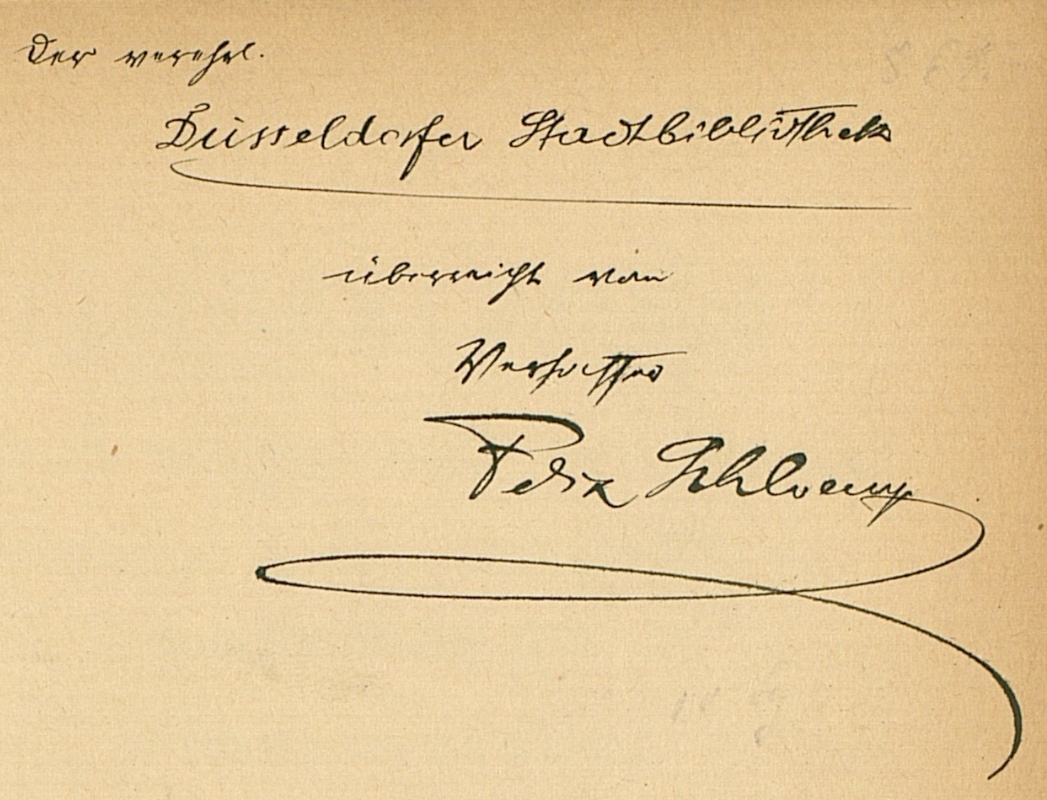
Signature of: felix schloemp